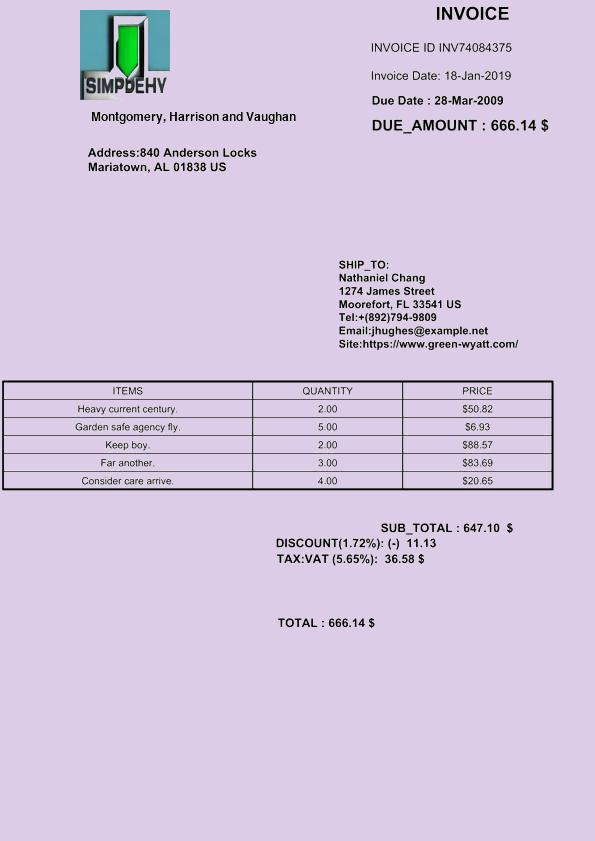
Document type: Invoice